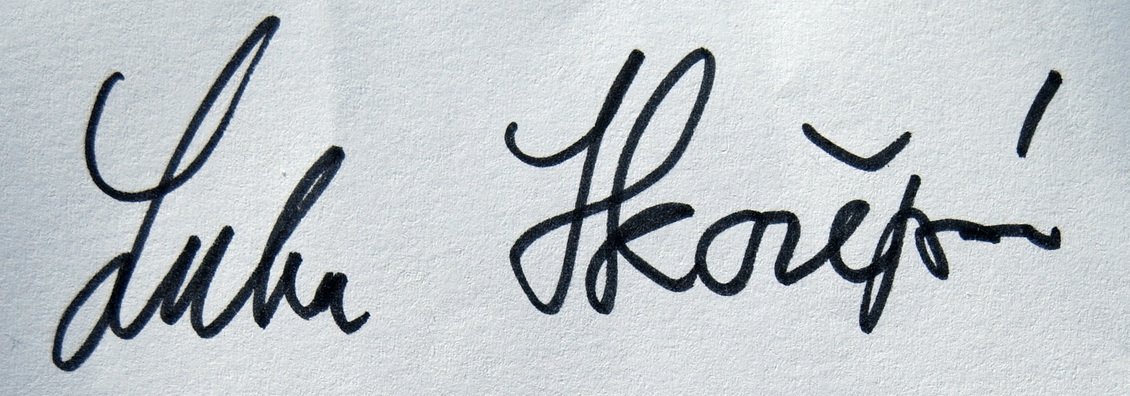
Signature of: luba skořepová